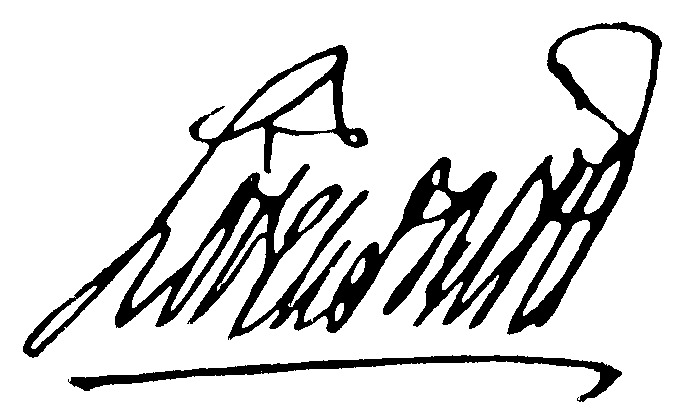
Signature of: severin løvenskiold